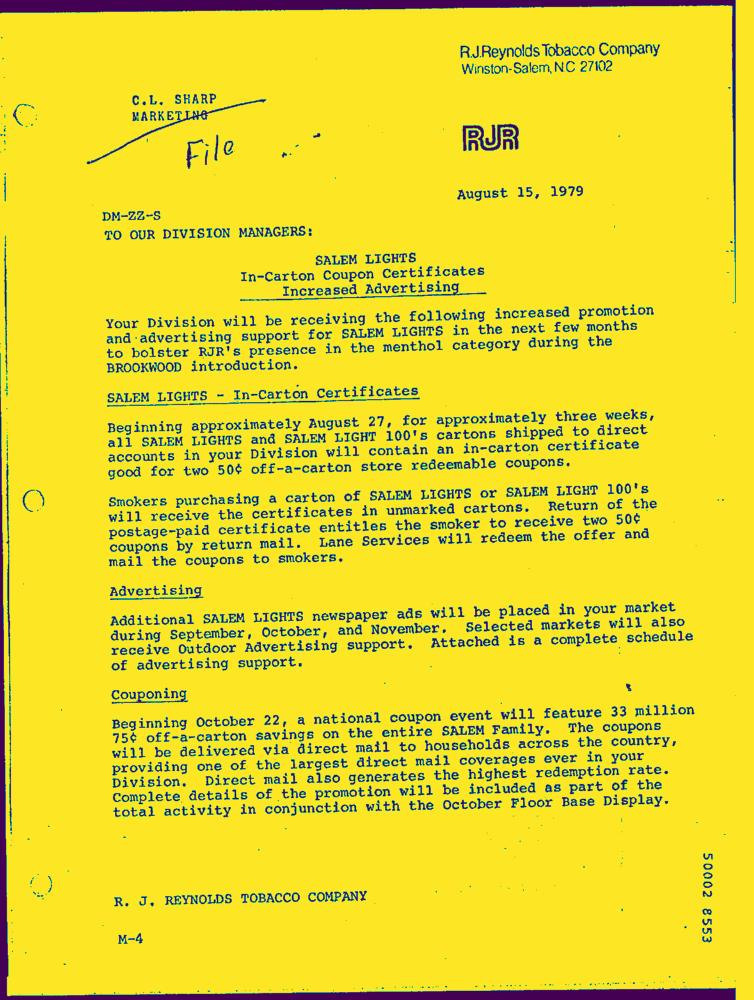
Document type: Letter-Doc